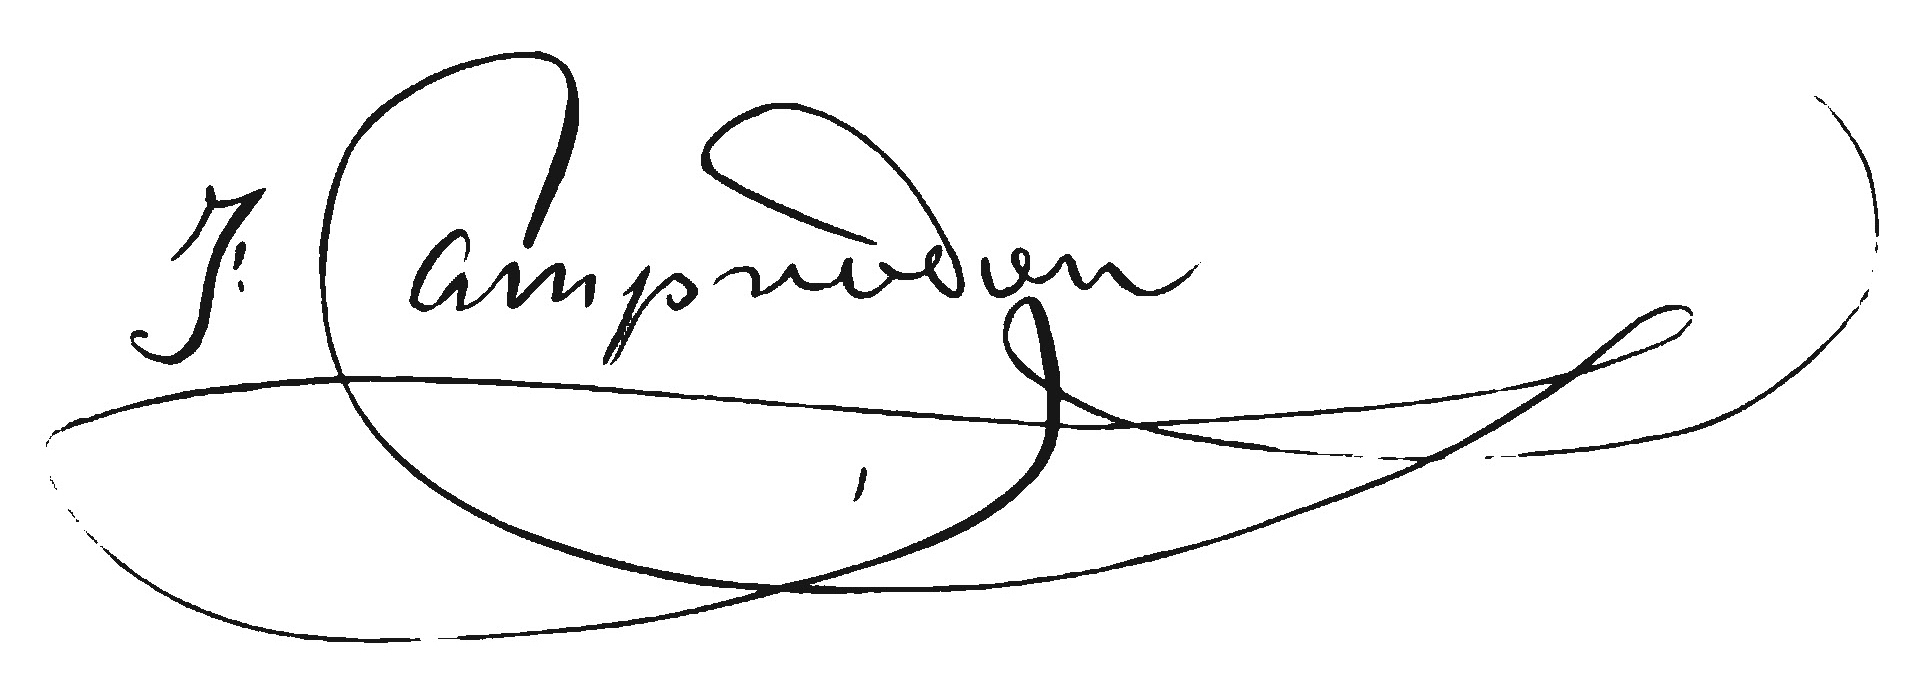
Signature of: francisco camprodón